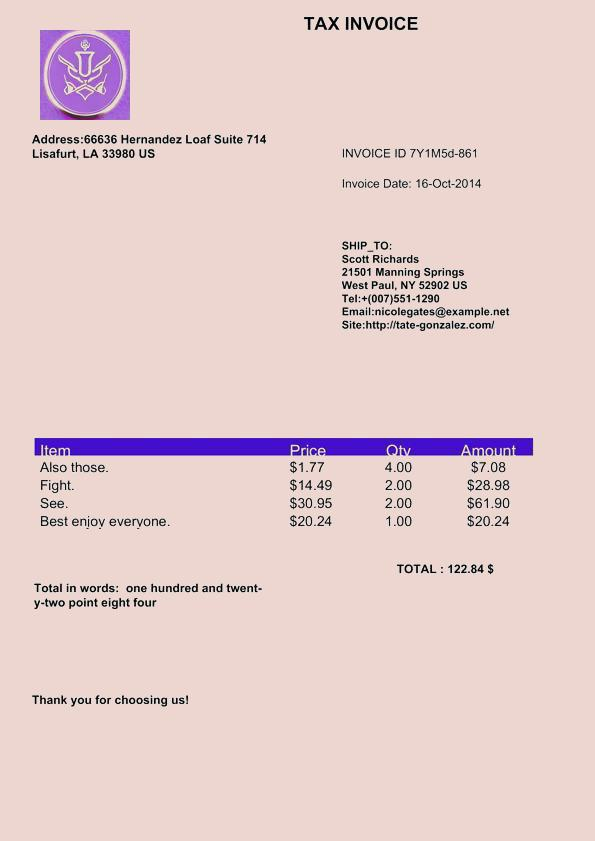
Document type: Invoice